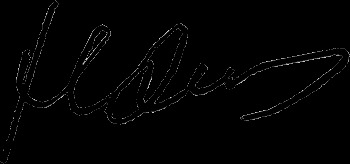
Signature of: mykola diomin